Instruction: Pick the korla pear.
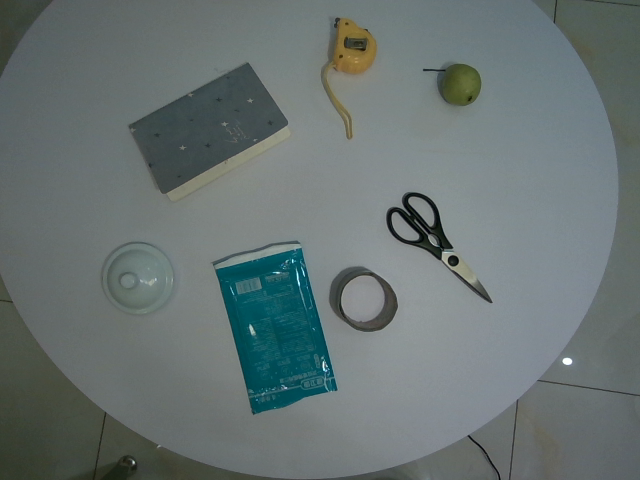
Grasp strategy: vertical